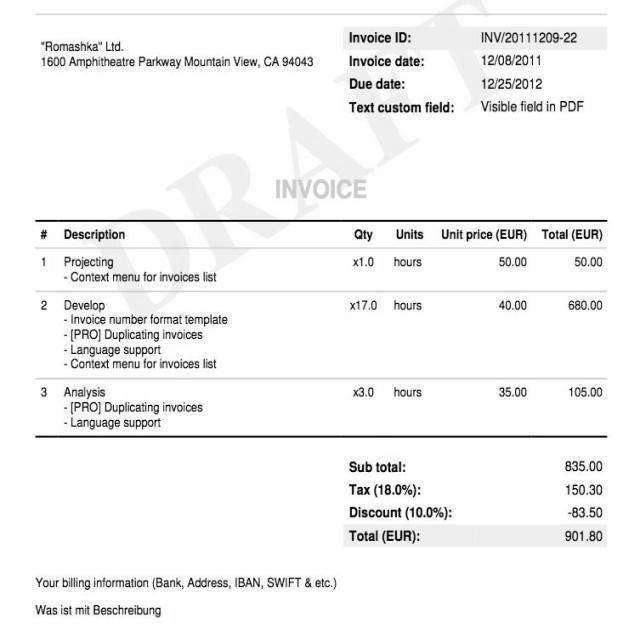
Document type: Invoice